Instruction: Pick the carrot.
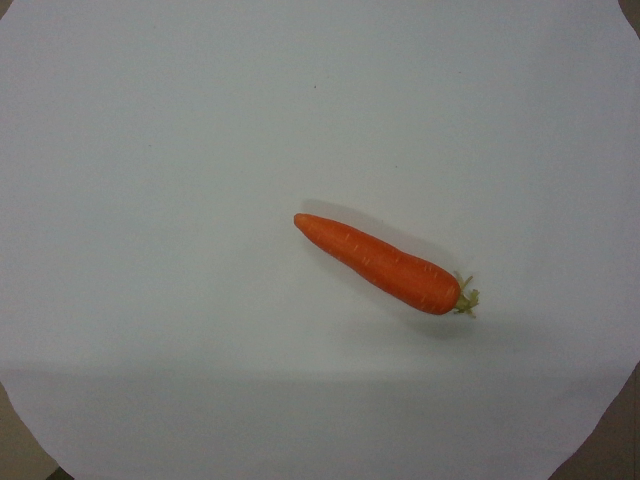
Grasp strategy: vertical